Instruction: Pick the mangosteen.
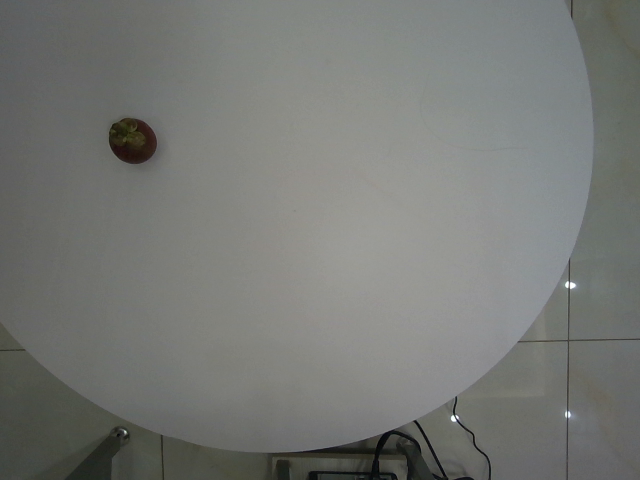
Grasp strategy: vertical